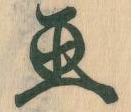
Signature of: hōjō hirotoki